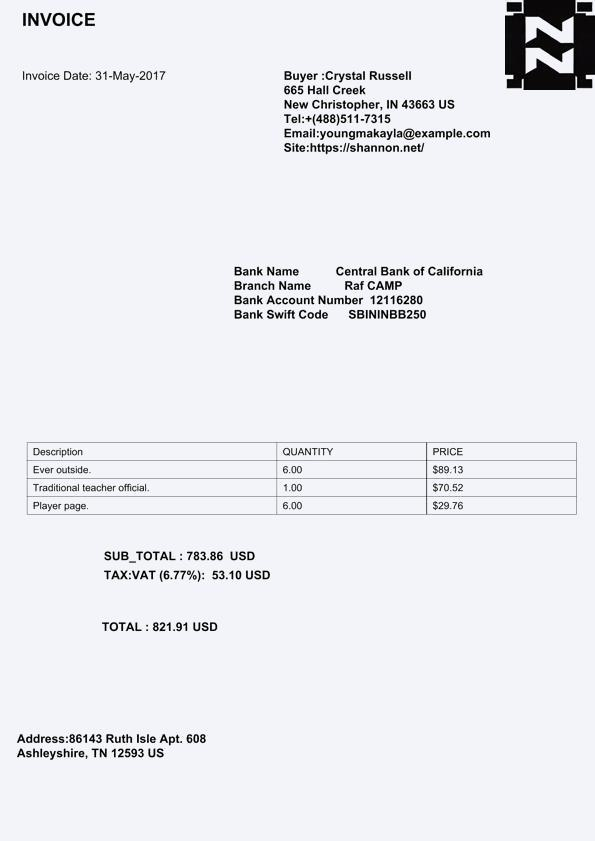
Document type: Invoice